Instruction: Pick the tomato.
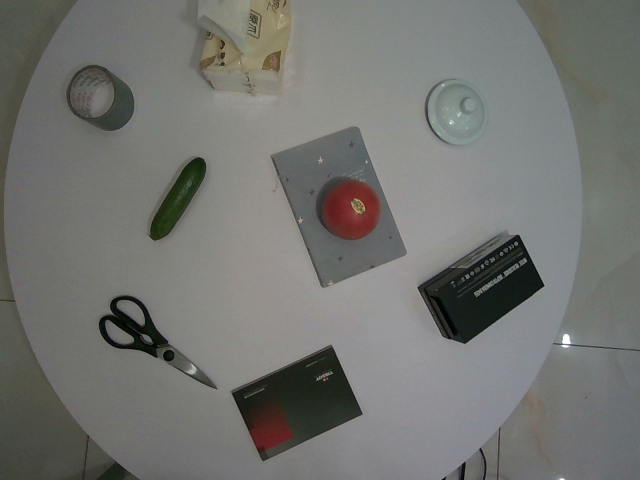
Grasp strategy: vertical